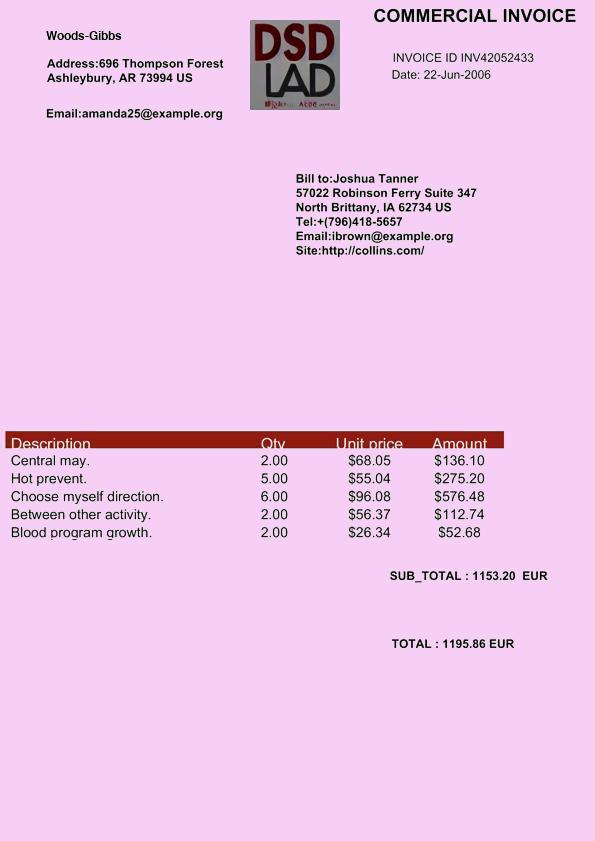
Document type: Invoice